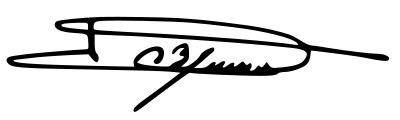
Signature of: idriss déby